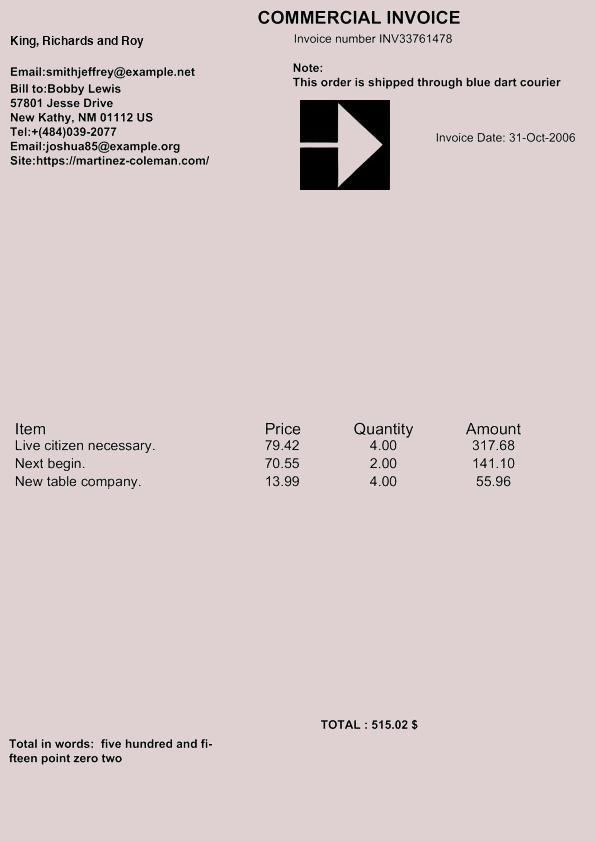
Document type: Invoice